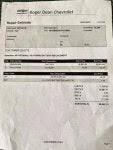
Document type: Invoice